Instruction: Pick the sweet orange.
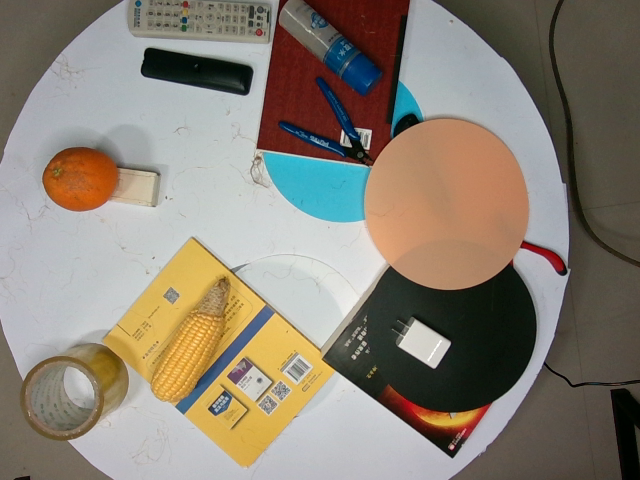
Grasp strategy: vertical